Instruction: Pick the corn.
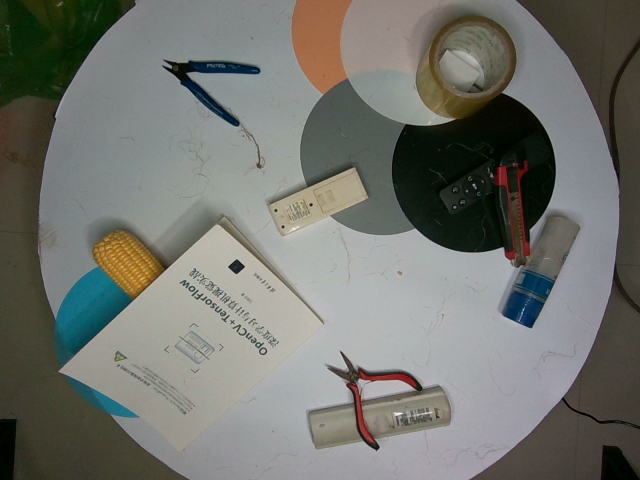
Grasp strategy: vertical